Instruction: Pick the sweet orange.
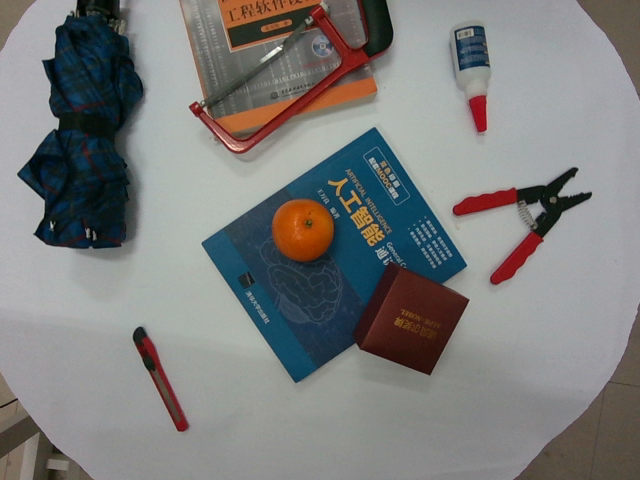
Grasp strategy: vertical